Question: What do the imaging results show?
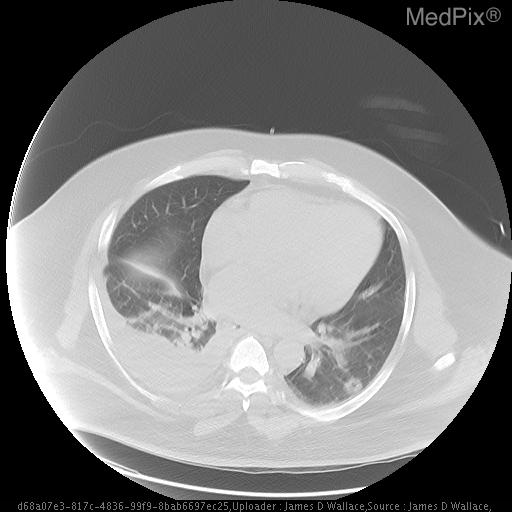
Answer: The imaging shows Rads:
AP CXR demonstrates patchy alveolar infiltrates in bilateral lower lung zones. Representing  loculated pleural effusions
Chest CT demonstrates bilateral effusions with R>L.  Multiple bilateral peripherally distributed nodular opacities with cavitations and feeding vessels leading to the peripheral lung lesions demonstrates bilateral effusions with R>L.  Multiple bilateral peripherally distributed nodular opacities with cavitations and feeding vessels leading to the peripheral lung lesions..